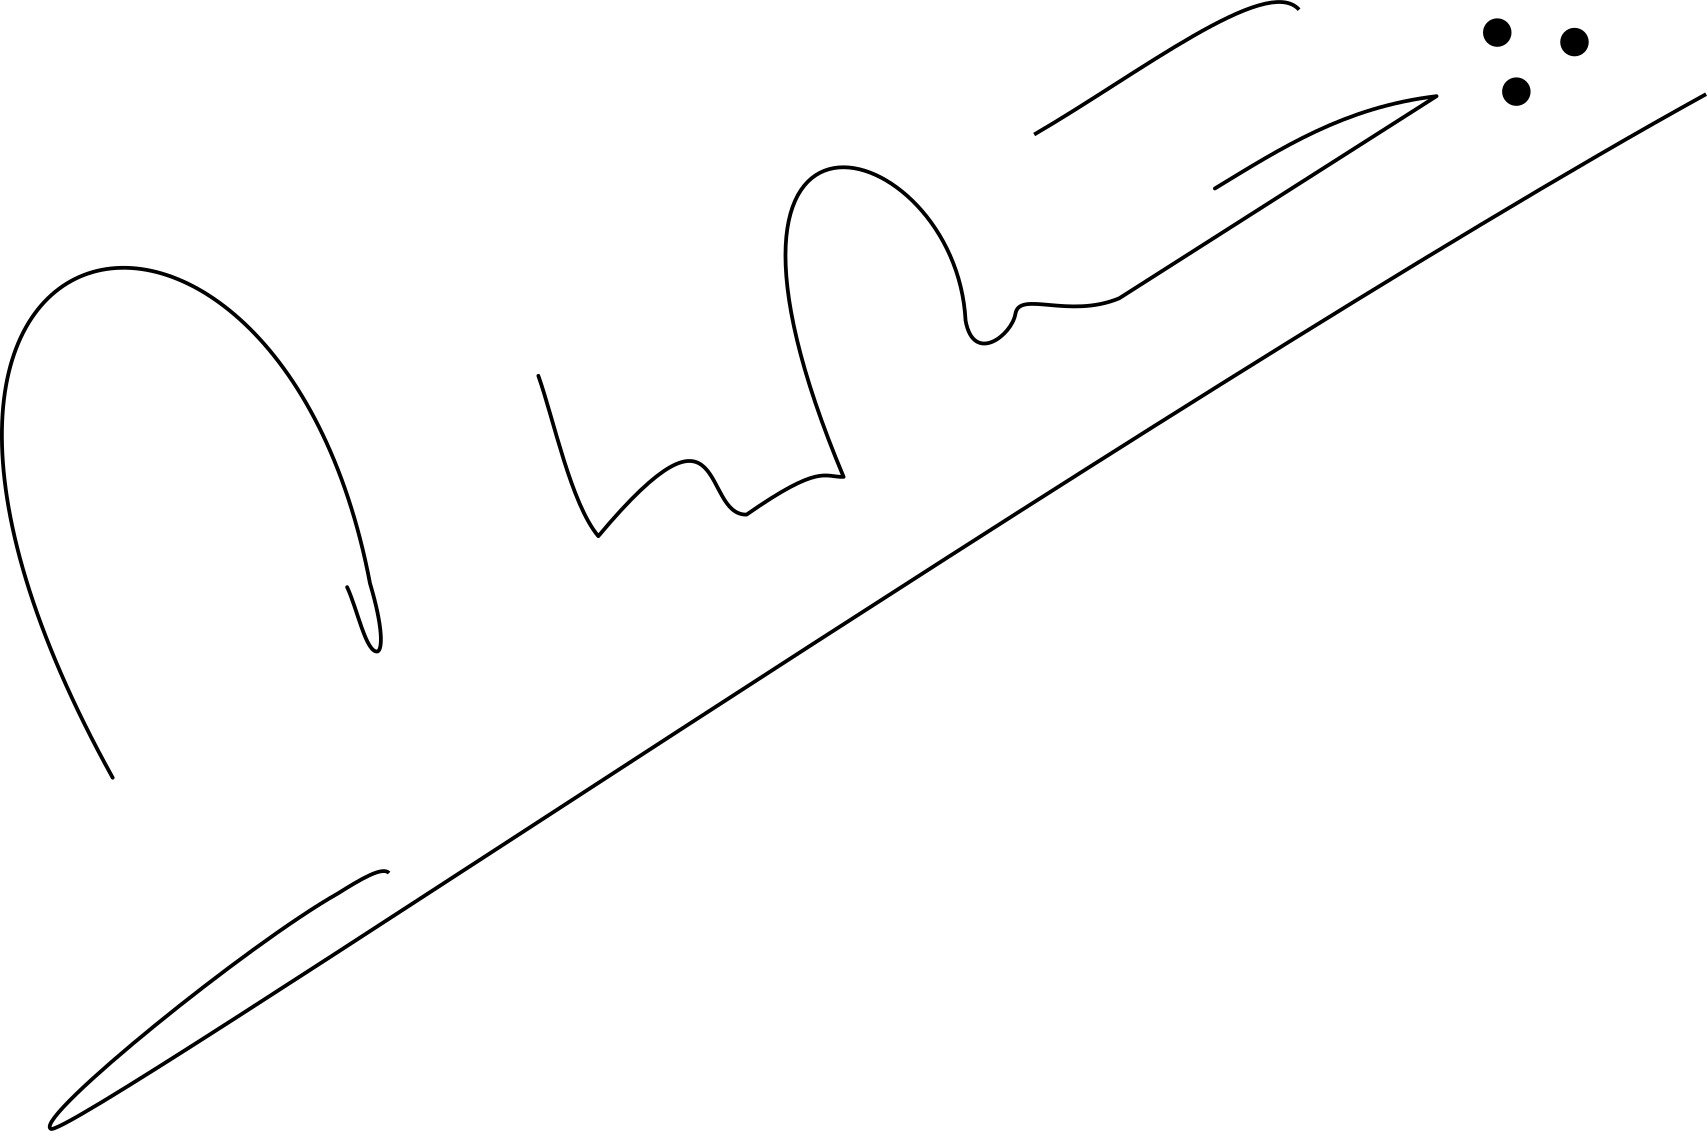
Signature of: sartono